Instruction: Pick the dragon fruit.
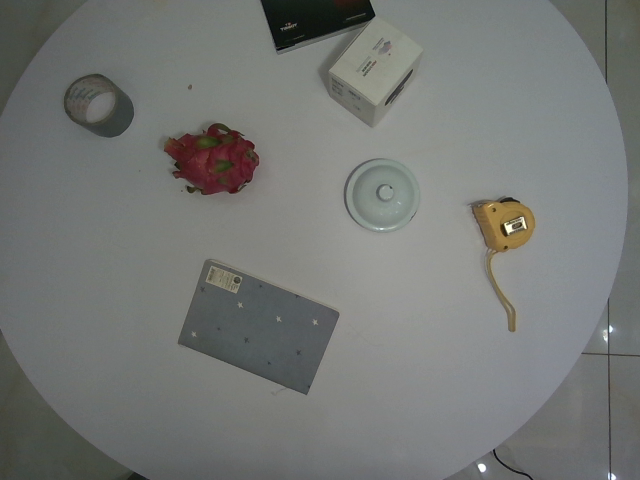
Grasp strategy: vertical